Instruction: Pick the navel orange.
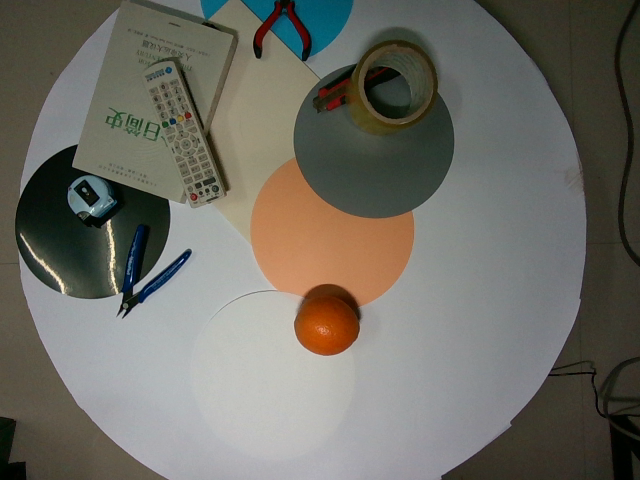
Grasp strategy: vertical